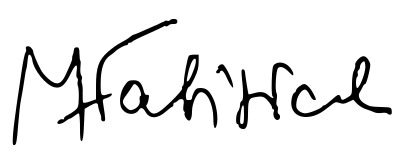
Signature of: joanna fabisiak